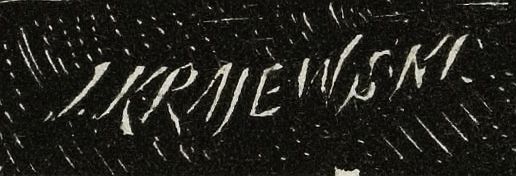
Signature of: jan krajewski